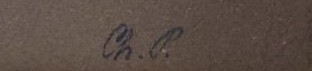
Signature of: charlotte piepenhagen mohr